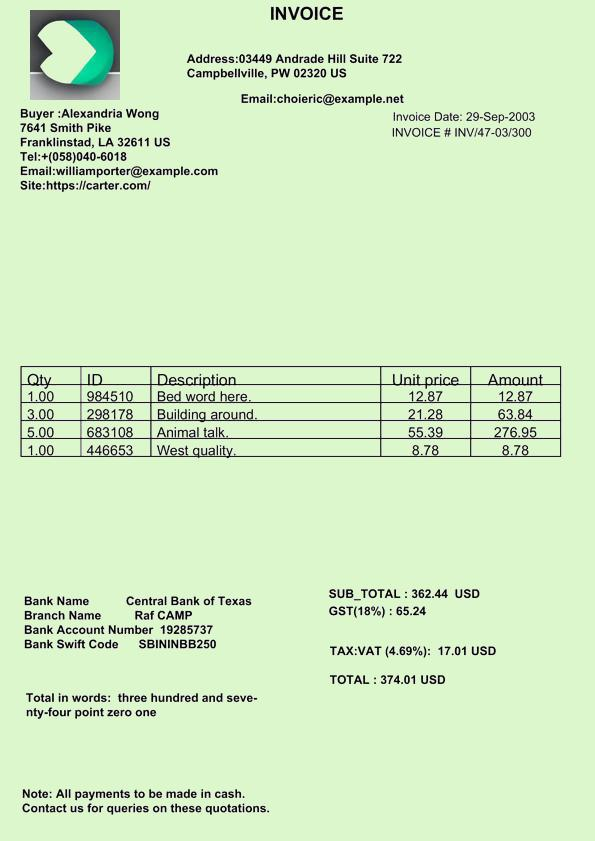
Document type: Invoice